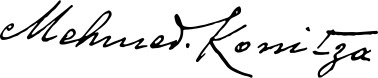
Signature of: mehmet konica